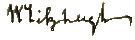
Signature of: william fitzhugh